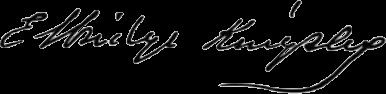
Signature of: elbridge kingsley